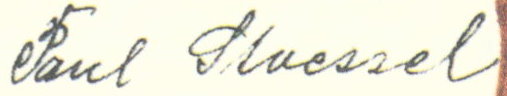
Signature of: paul stössel